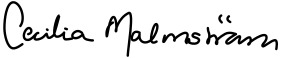
Signature of: cecilia malmström